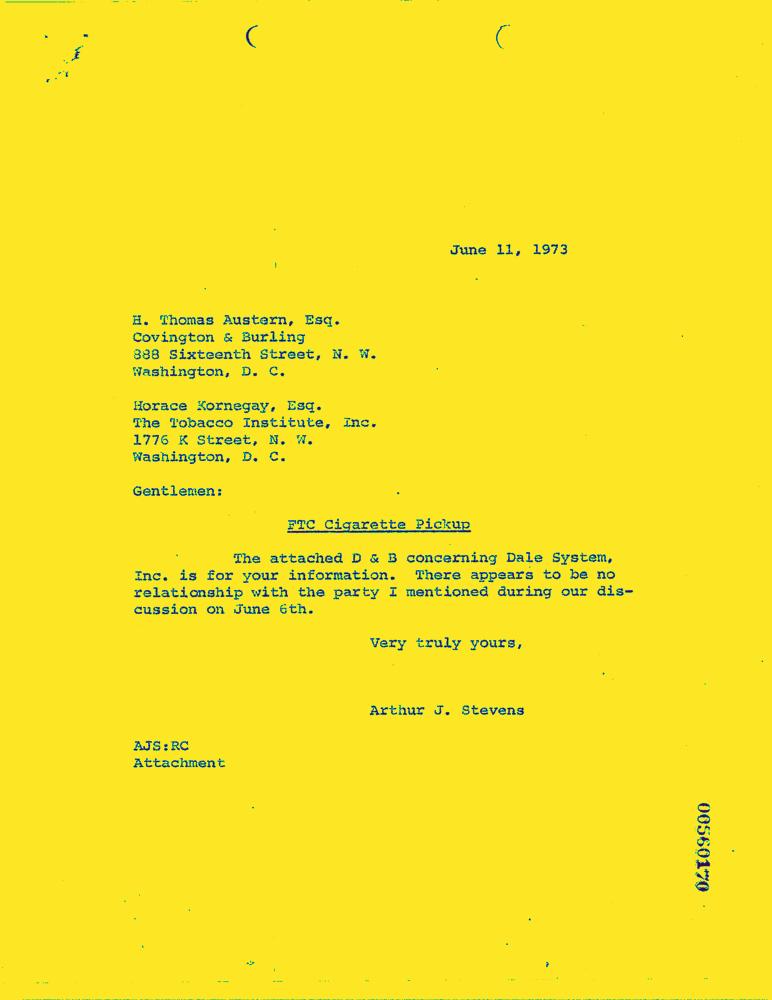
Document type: Letter-Doc